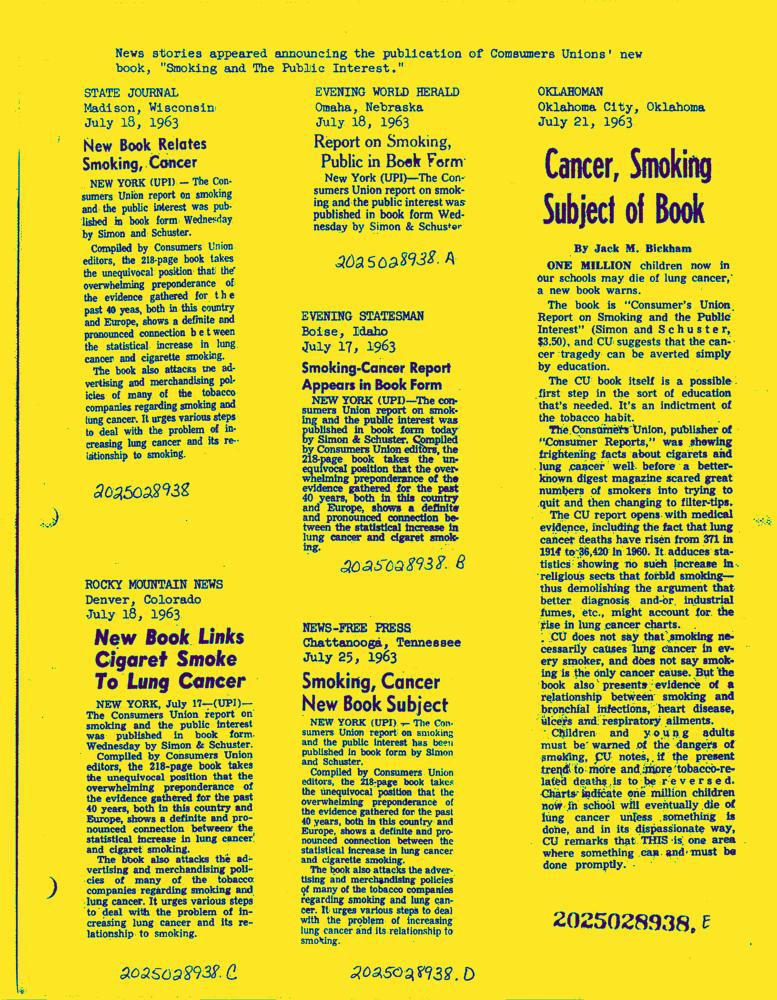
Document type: News-Article